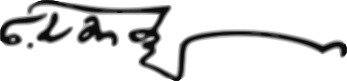
Signature of: noe ramishvili